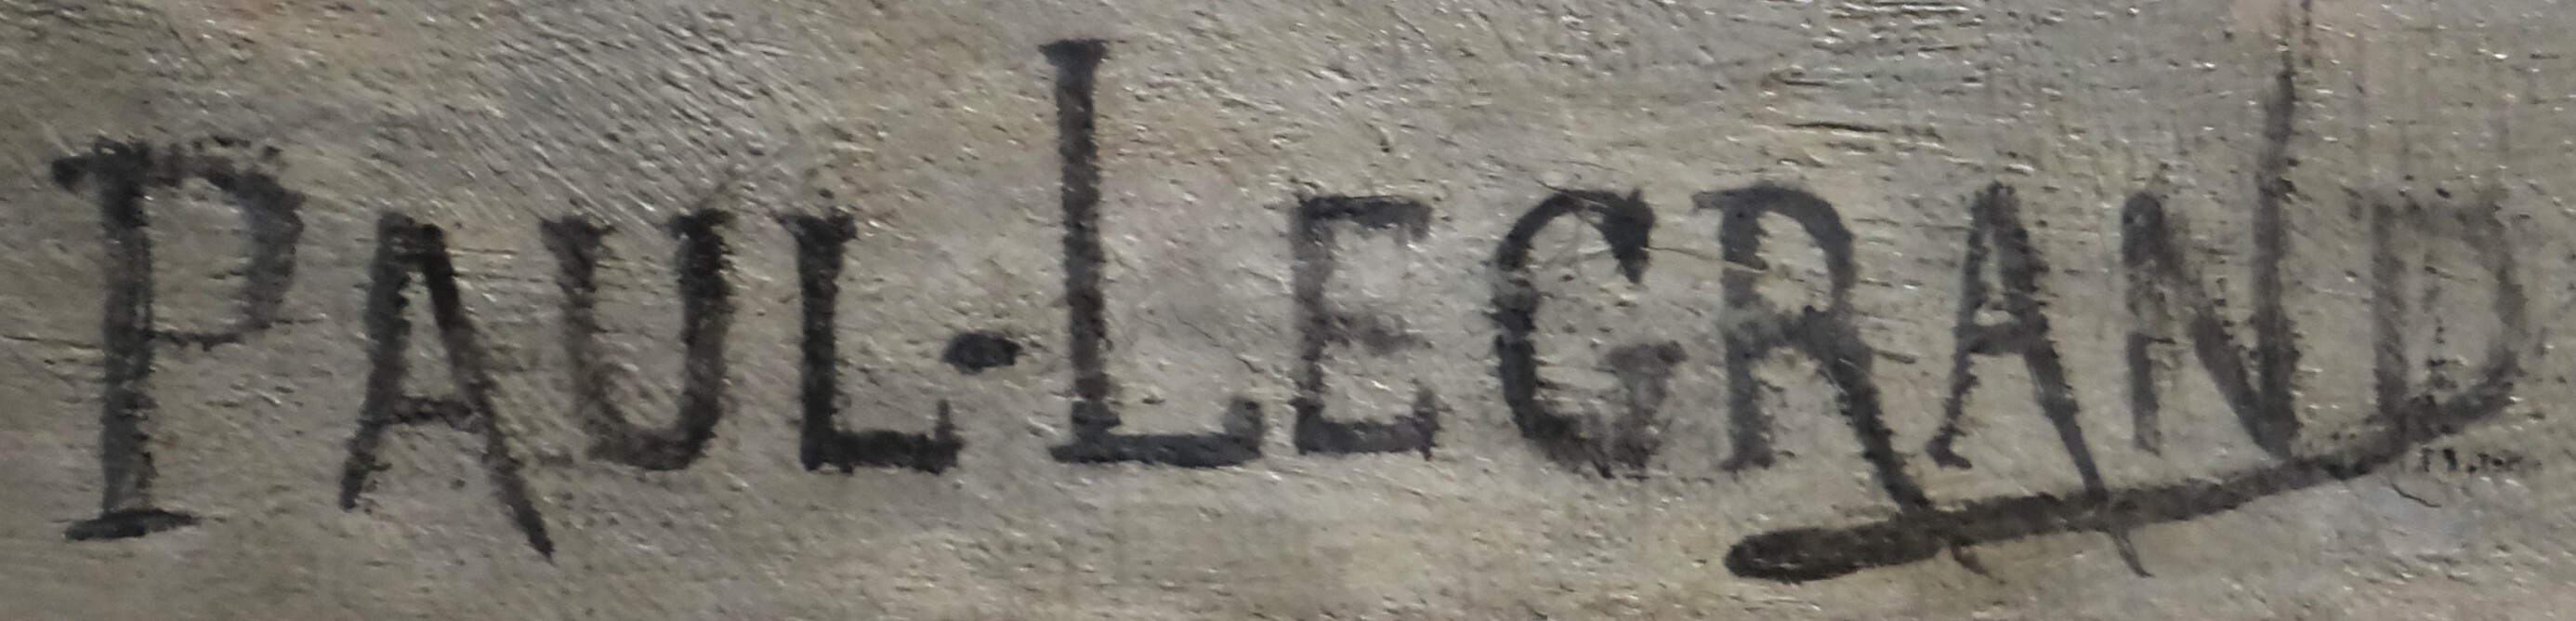
Signature of: paul emmanuel legrand